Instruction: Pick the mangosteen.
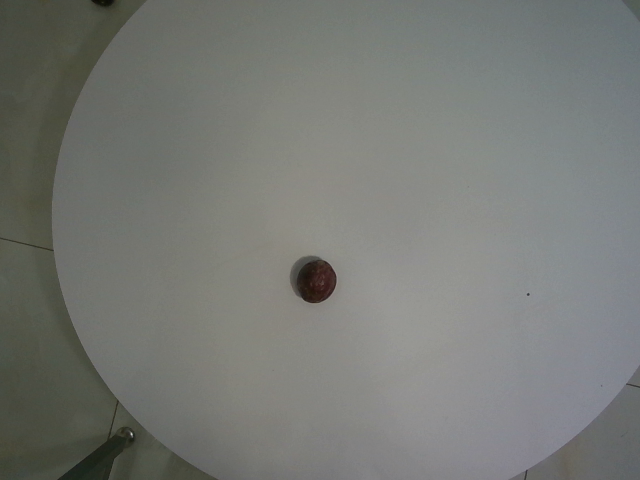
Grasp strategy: vertical